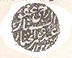
Signature of: omar al mukhtar